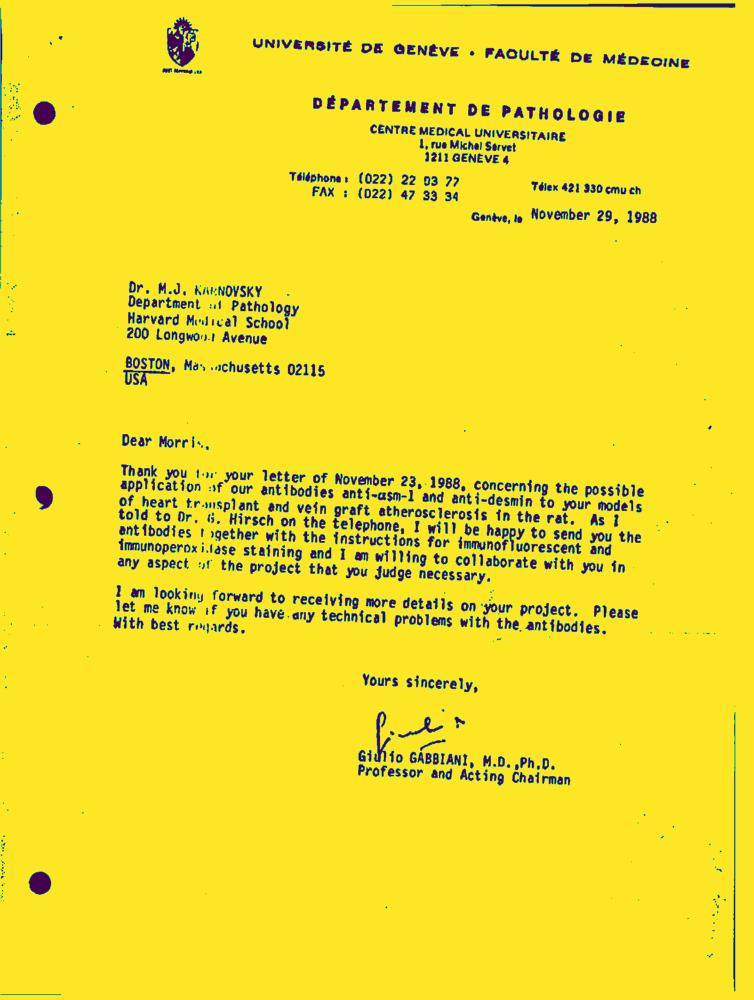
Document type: Letter-Doc